Retrieve the amount in words, amount in figures, name of the payee, date on the cheque, and the bank name from the image.
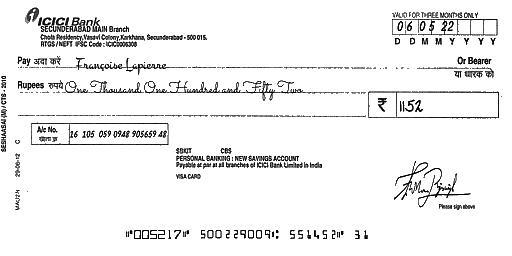
amt_in_words: One Thousand One Hundred and Fifty Two
amt_in_figures: 1152
payee_name: Françoise Lapierre
bank_name: ICICI Bank
cheque_date: 06/05/22